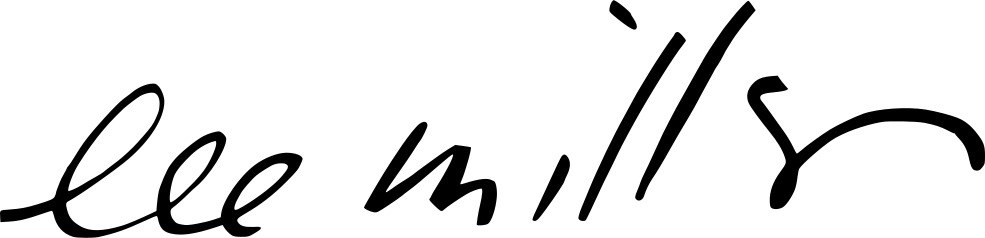
Signature of: lee miller